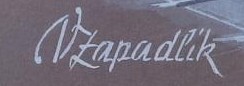
Signature of: václav zapadlík